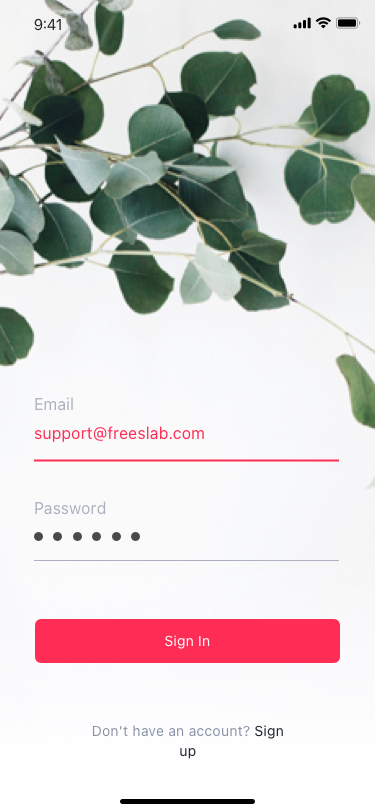
Text in this UI design:
Don't have an account? Sign up
support@freeslab.com
Email
Password